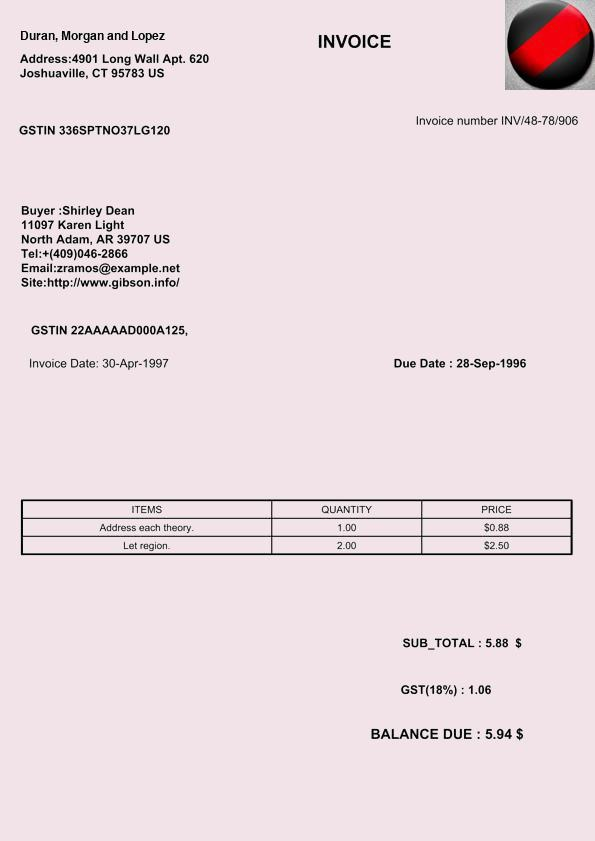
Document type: Invoice